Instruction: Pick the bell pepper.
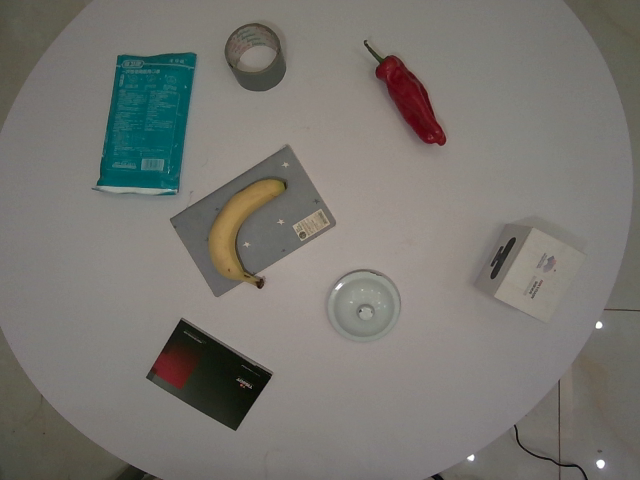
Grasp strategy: vertical